Question: What do the imaging results show?
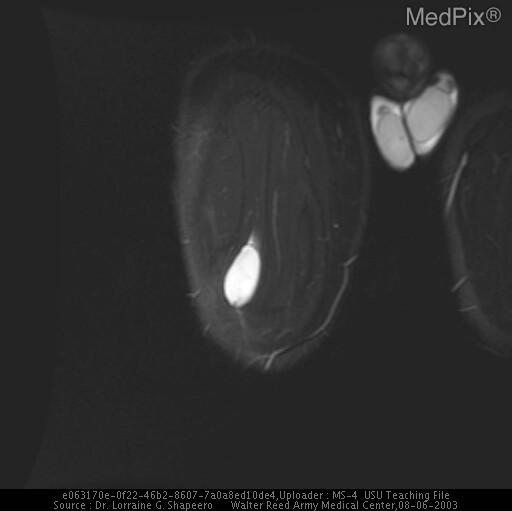
Answer: The imaging shows PLAIN RADIOGRAPH: A-P and lateral views of the right femur from 7/9/2002 demonstrate no bone abnormalities.  No soft tissue abnormalities are evident. MRI: A right rectus femoris mass measuring 4.5x2.4x2.5cm shows intermediate- signal intensity periphery with low-signal-intensity center on T1-weighted MR images and predominantly high signal intensity mass on T2-weighted MR image with low-signal-intensity septae posteriorly. After contrast-enhancement, there is a thick rim of peripheral enhancement with non-enhancing areas centrally. These findings were consistent with a myxoid liposarcoma. A right rectus femoris mass measuring 4.5x2.4x2.5cm shows intermediate- signal intensity periphery with low-signal-intensity center on T1-weighted MR images and predominantly high signal intensity mass on T2-weighted MR image with low-signal-intensity septae posteriorly..